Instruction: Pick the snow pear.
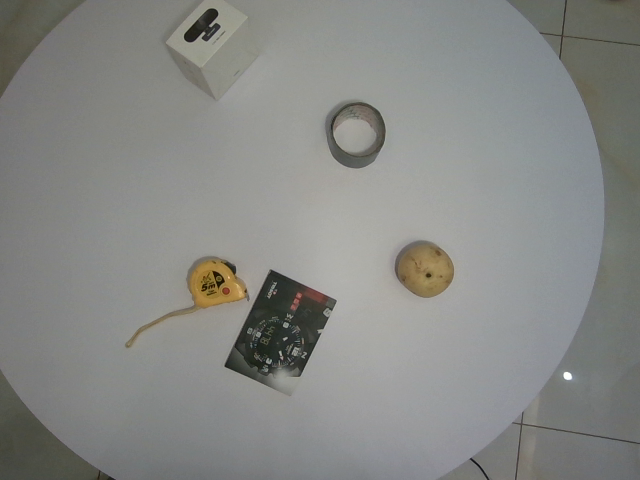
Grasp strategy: vertical